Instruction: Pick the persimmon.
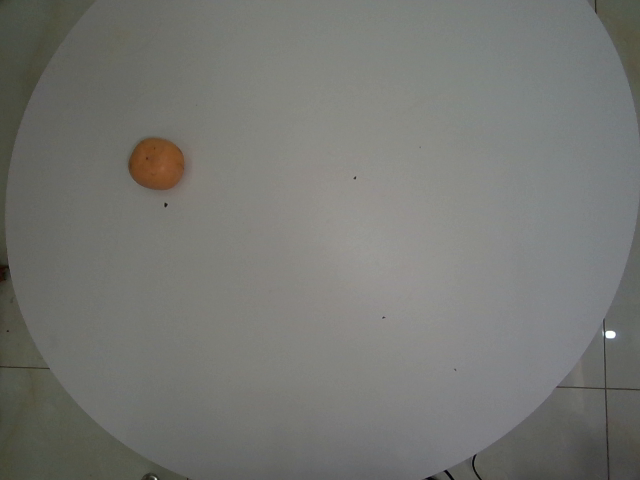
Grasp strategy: vertical